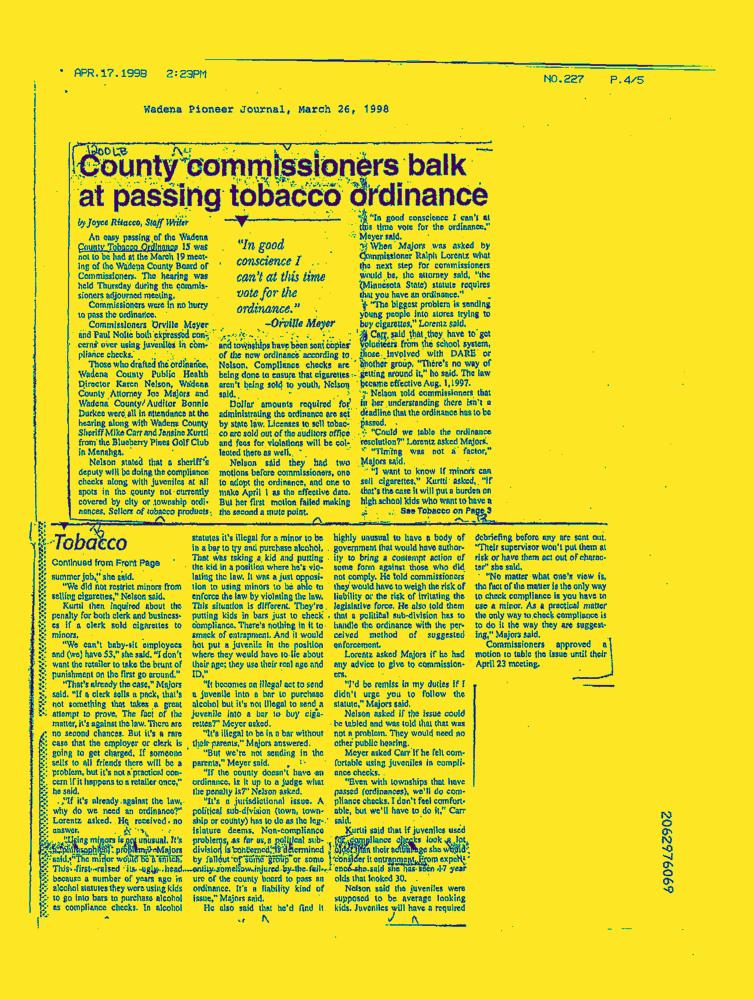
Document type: News-Article